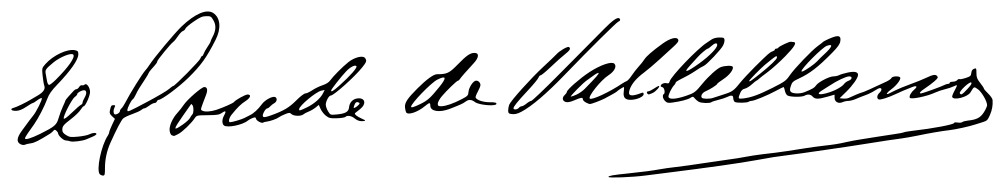
Signature of: fernando suárez de tangil